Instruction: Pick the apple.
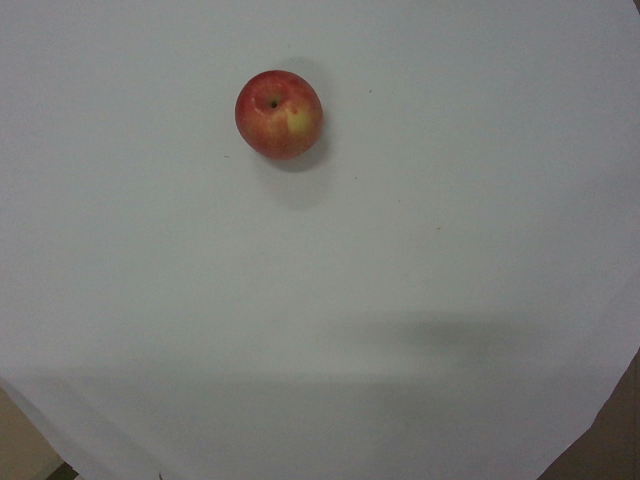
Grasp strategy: vertical